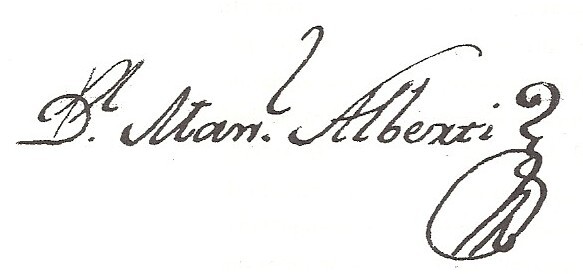
Signature of: manuel alberti